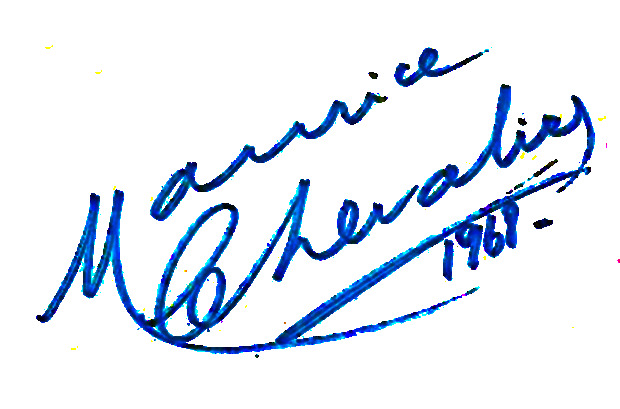
Signature of: maurice chevalier